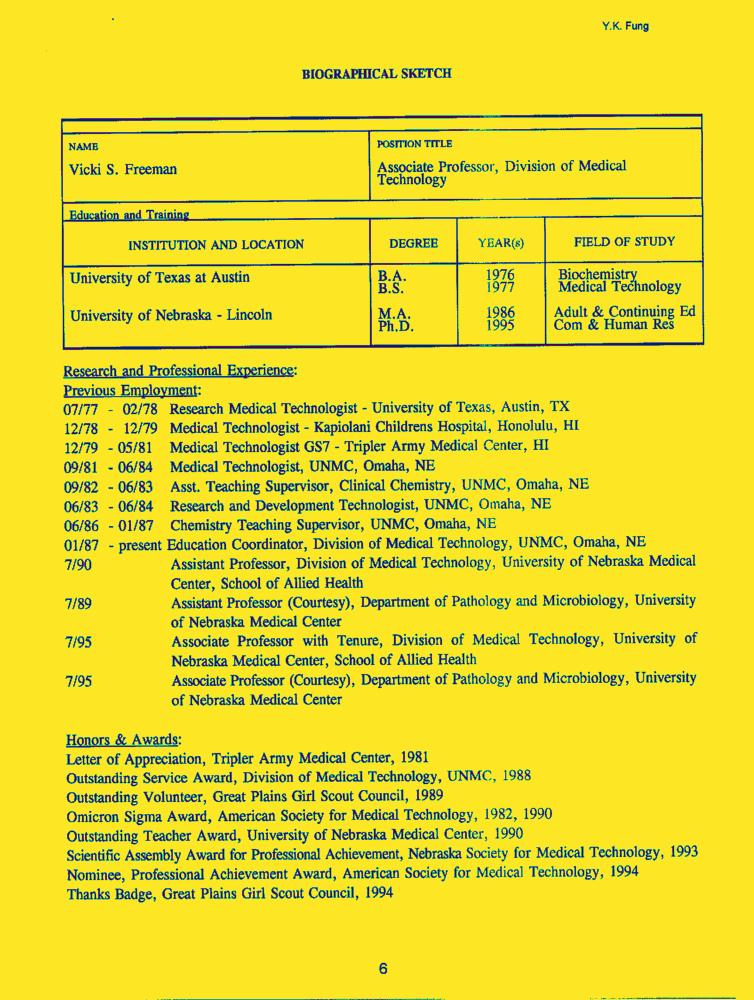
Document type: Resume-Doc